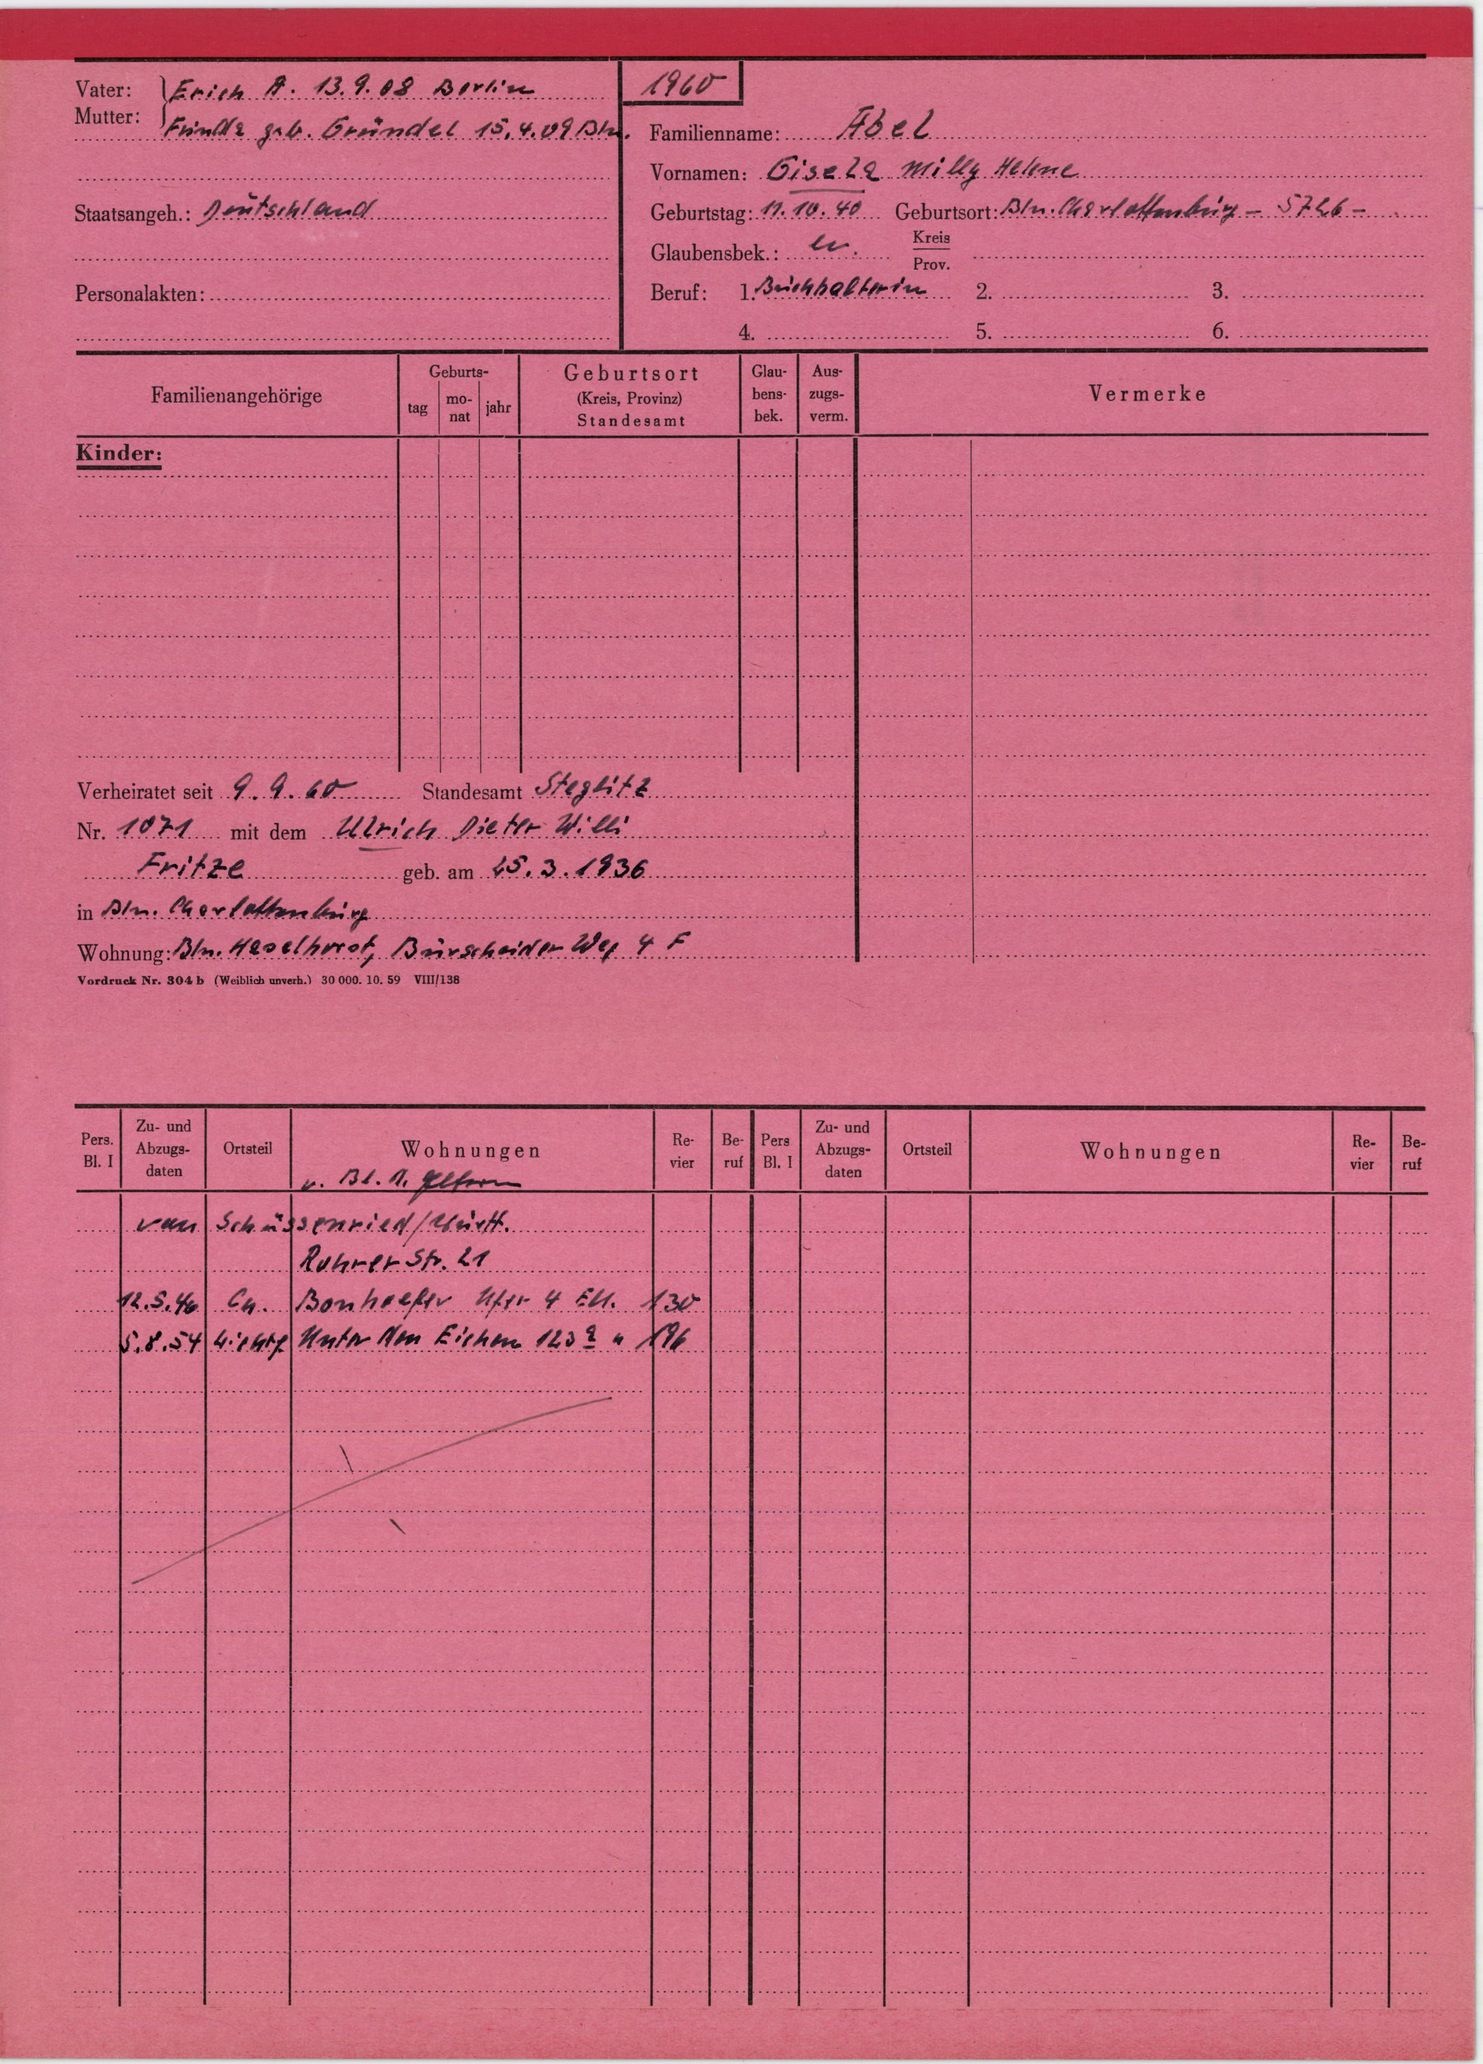
Abel